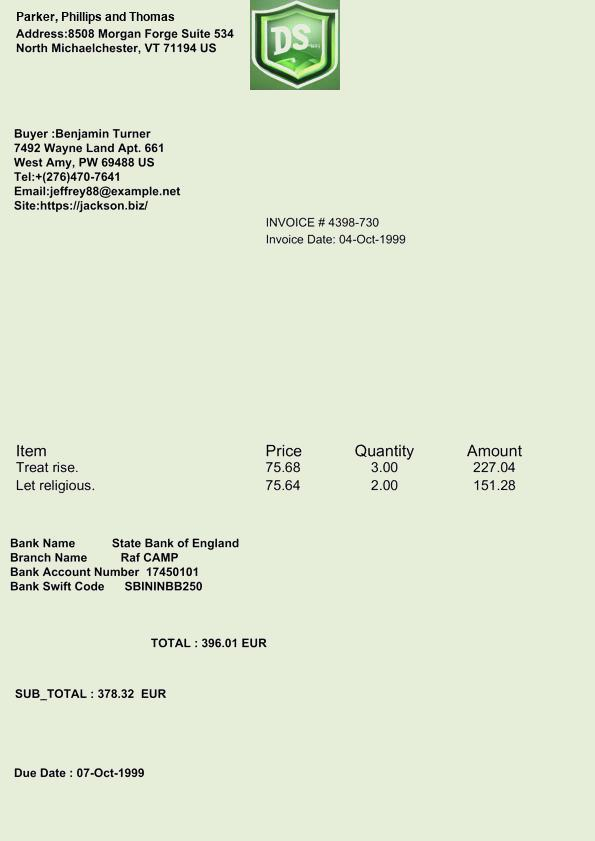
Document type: Invoice